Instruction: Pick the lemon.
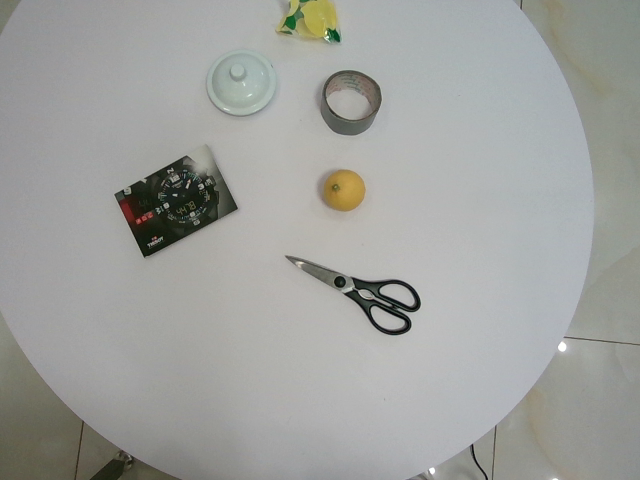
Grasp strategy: vertical